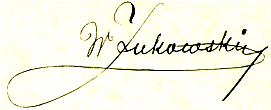
Signature of: władysław żukowski